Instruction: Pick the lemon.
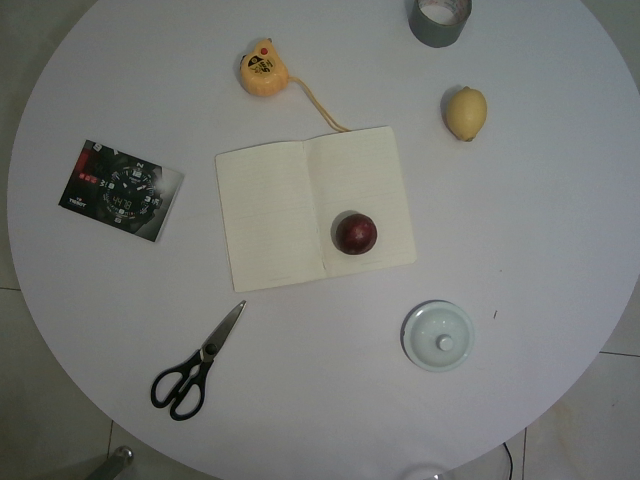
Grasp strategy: vertical